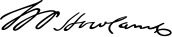
Signature of: william pearce howland